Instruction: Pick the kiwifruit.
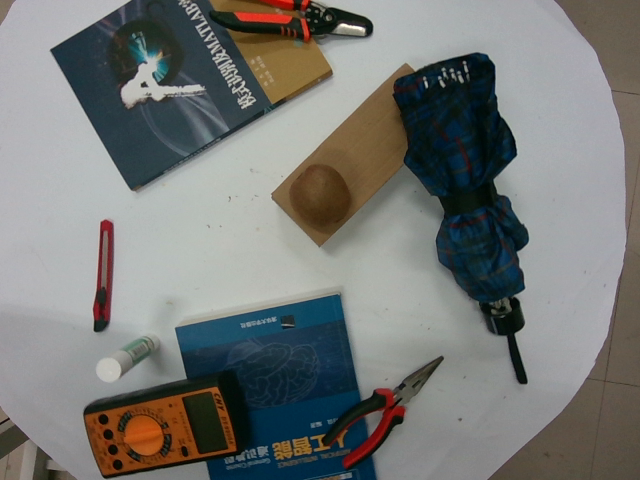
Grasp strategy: vertical